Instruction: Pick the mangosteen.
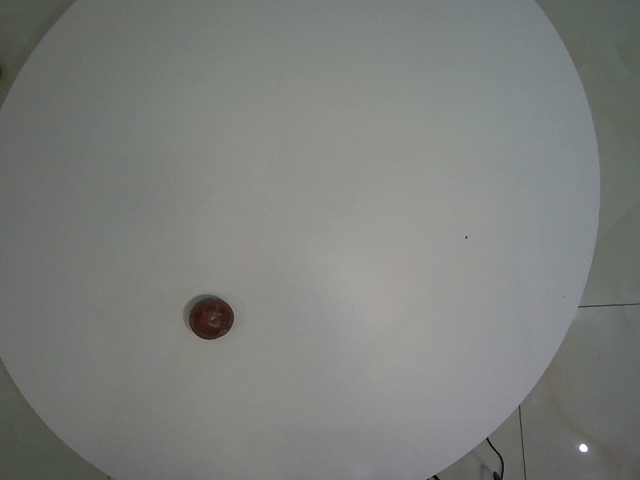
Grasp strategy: vertical